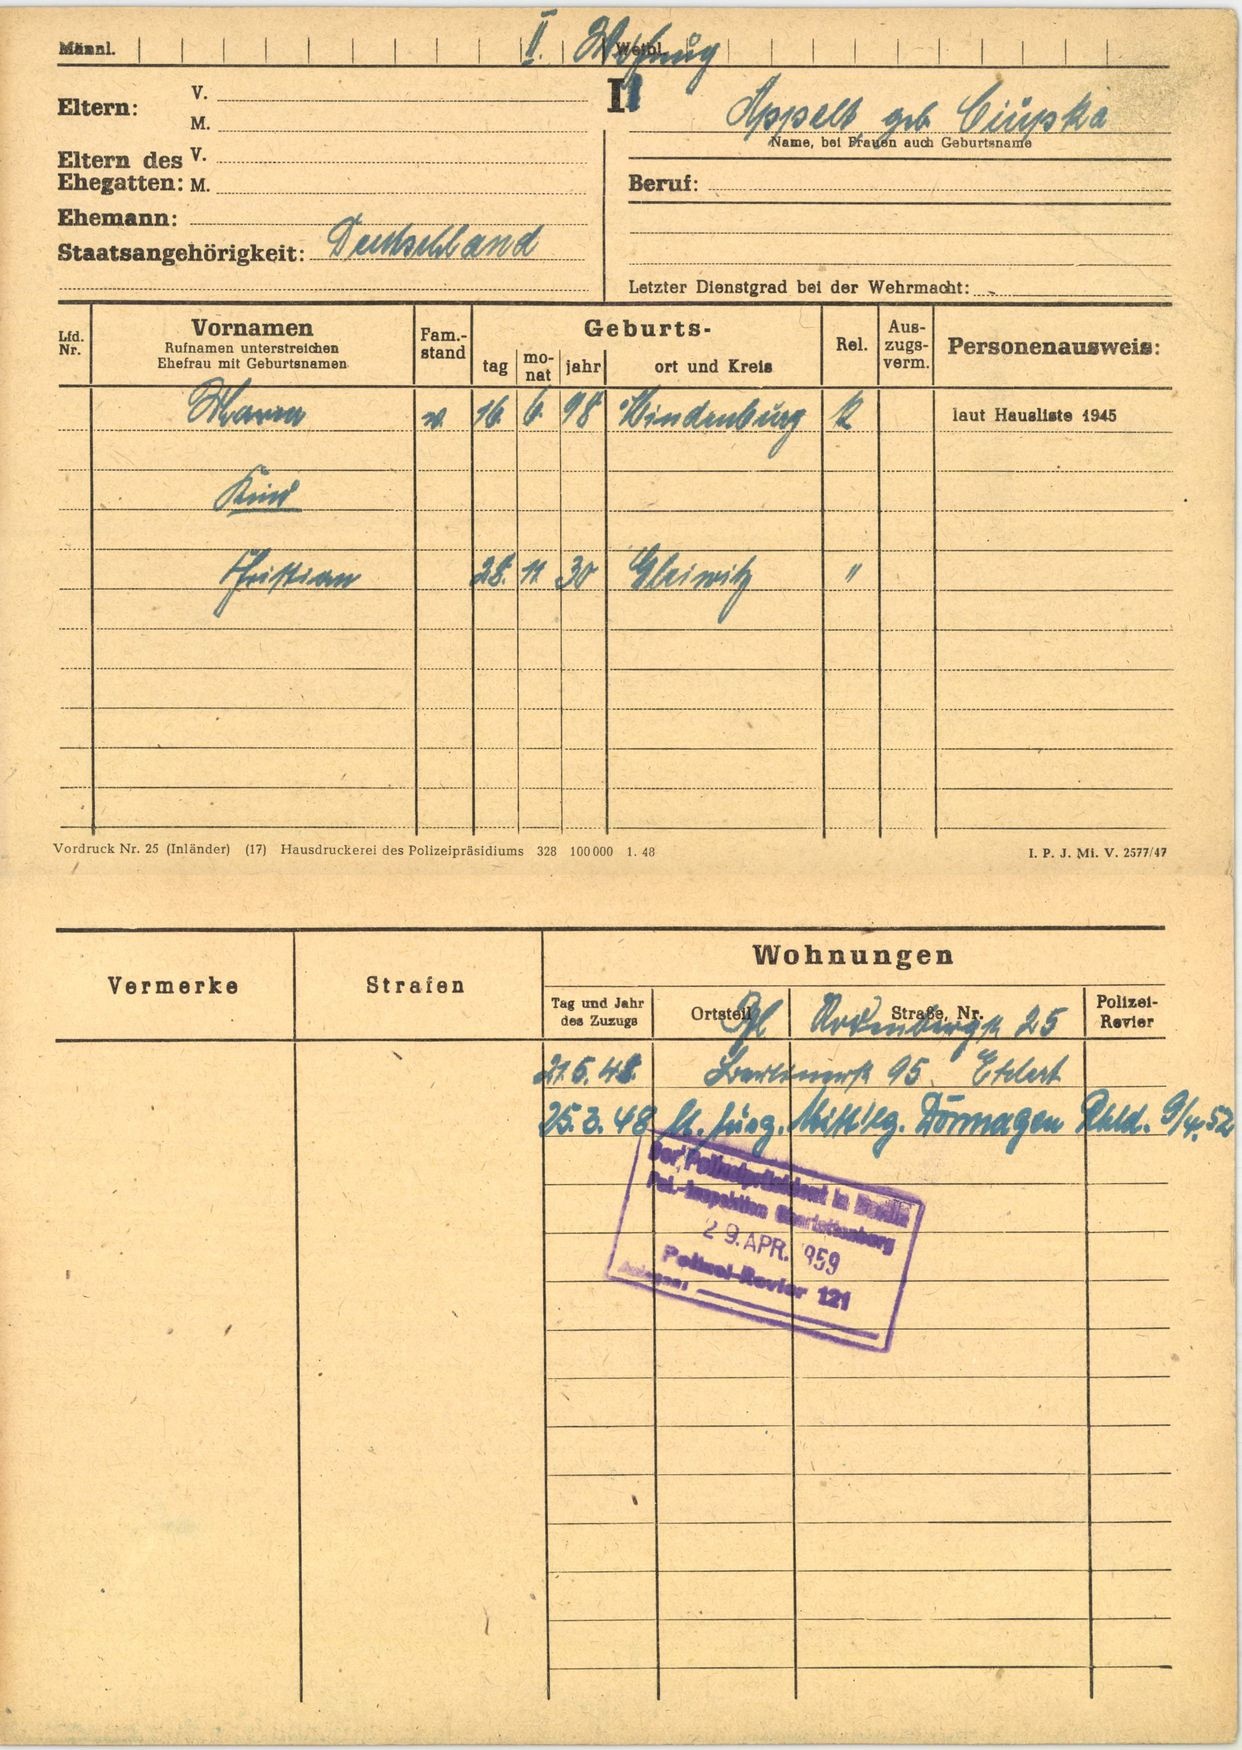
Appelt, geb. Ciupka